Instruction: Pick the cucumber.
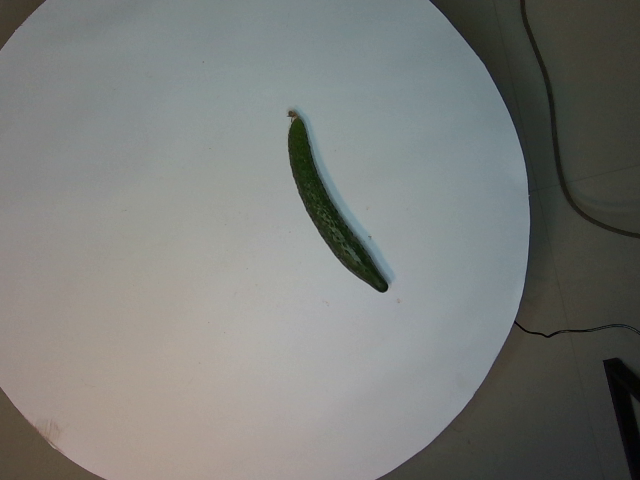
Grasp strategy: vertical